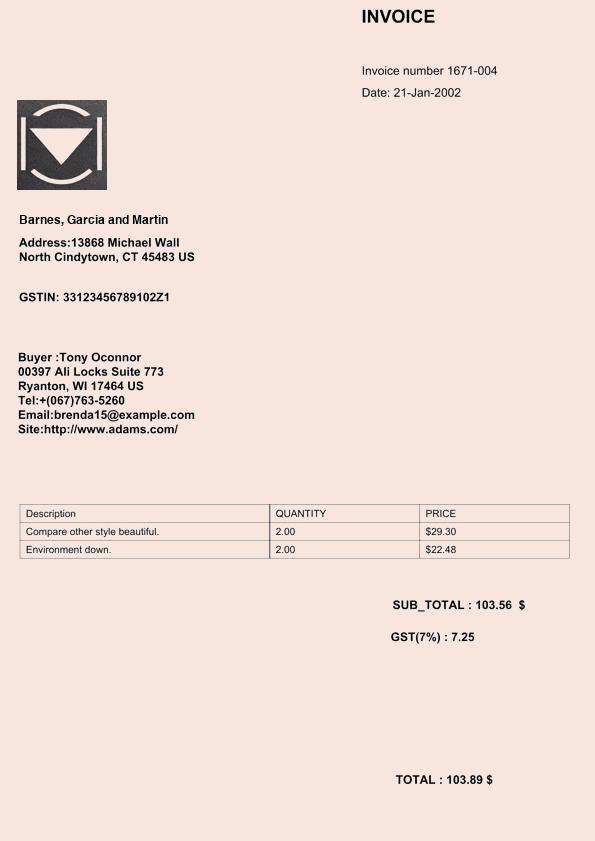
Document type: Invoice